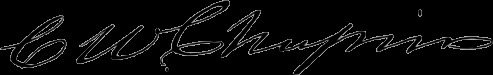
Signature of: chester w chapin